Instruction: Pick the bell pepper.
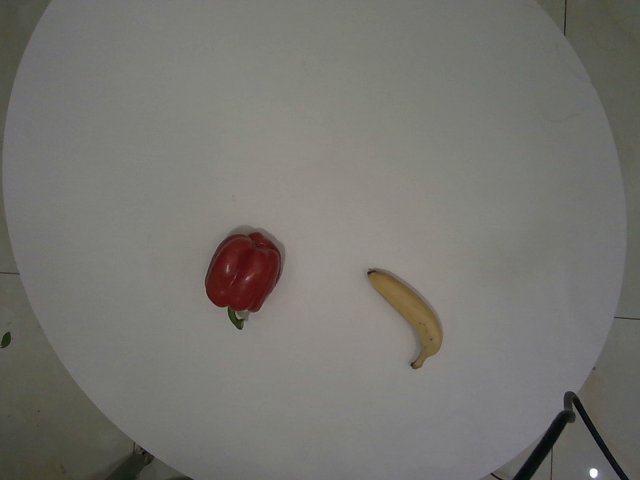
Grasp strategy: vertical